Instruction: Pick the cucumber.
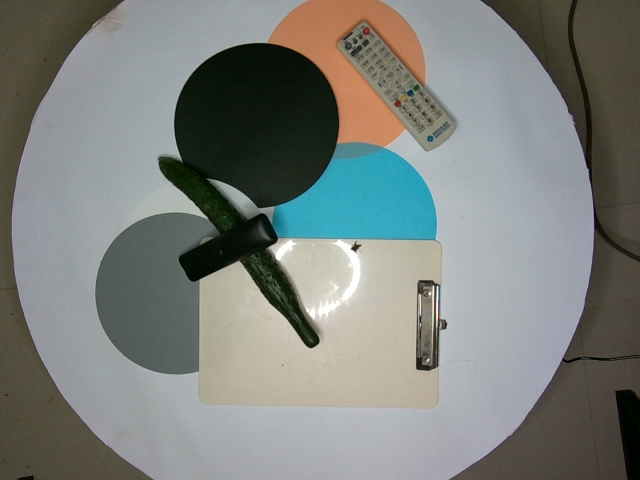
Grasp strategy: vertical